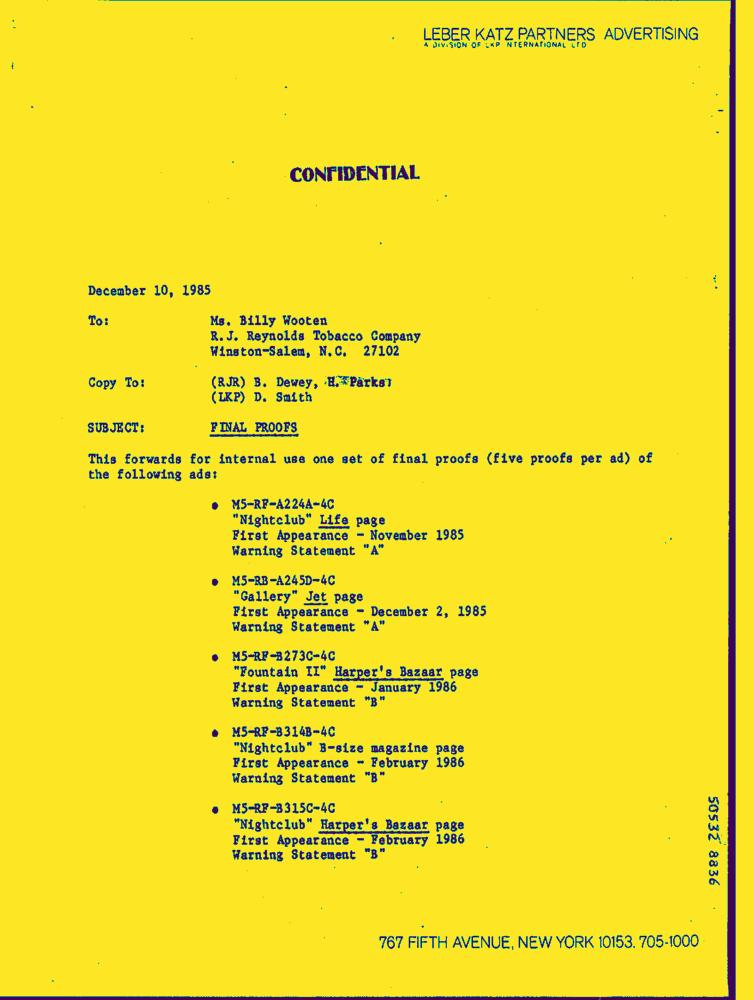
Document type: Letter-Doc